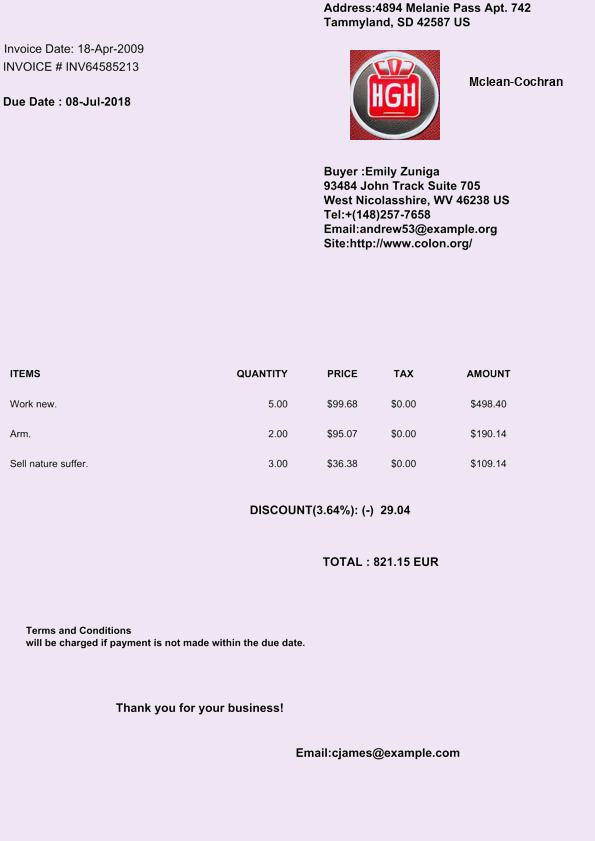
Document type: Invoice